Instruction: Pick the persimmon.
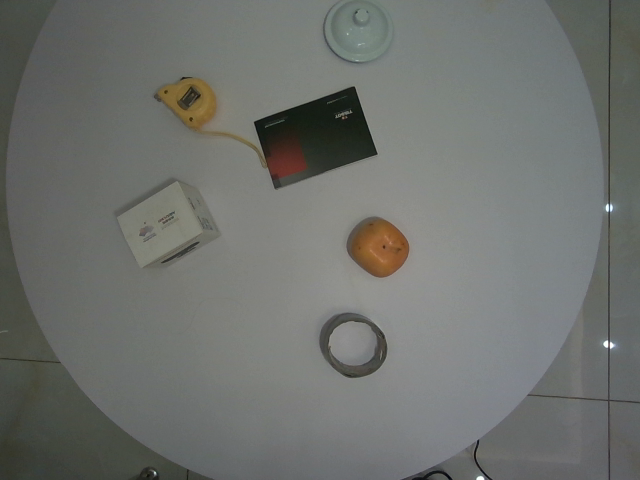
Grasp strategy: vertical